Question: What is the name of the tenant mentioned in the document?
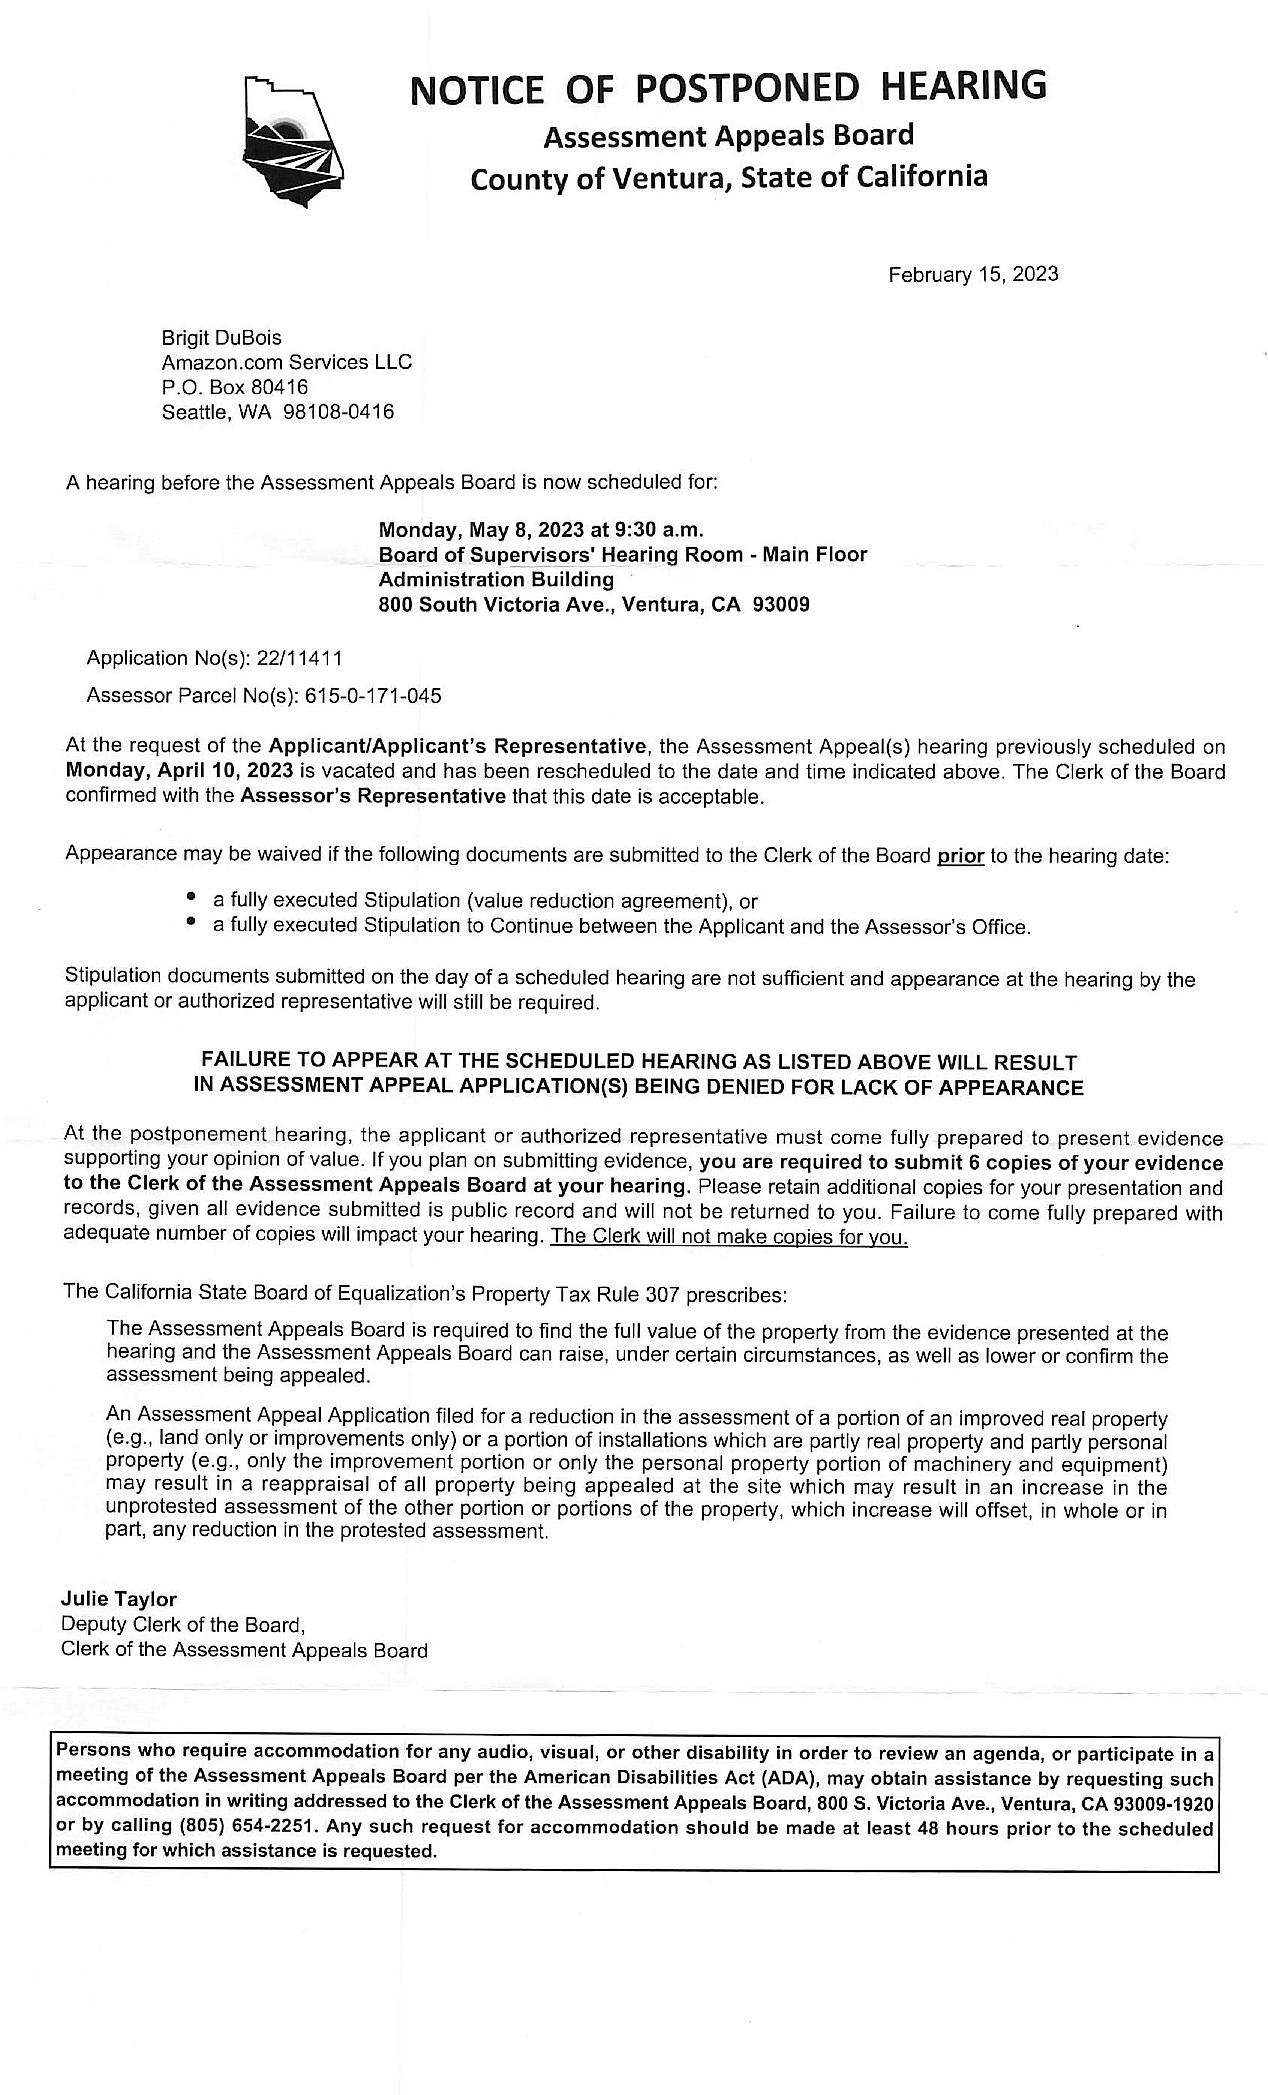
Answer: "Brigit DuBois, Amazon.com Services LLC"